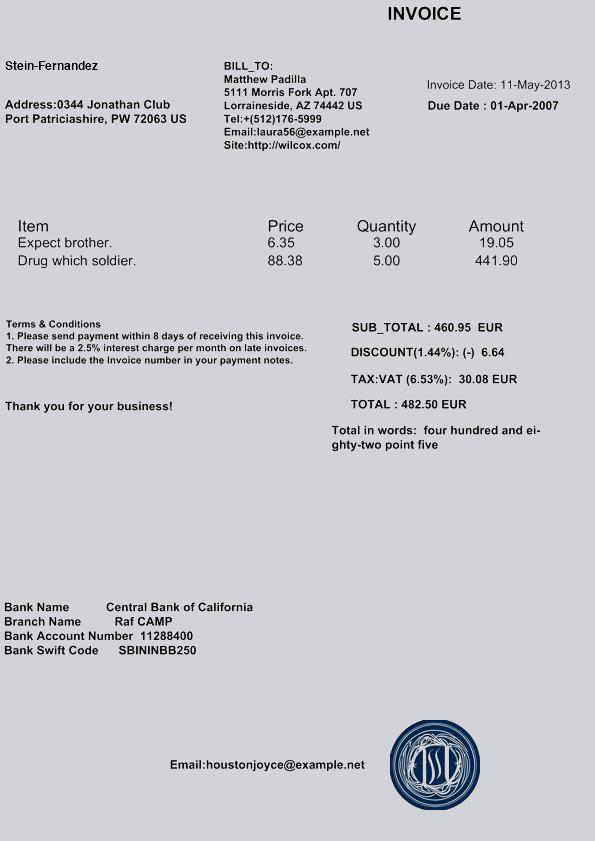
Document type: Invoice